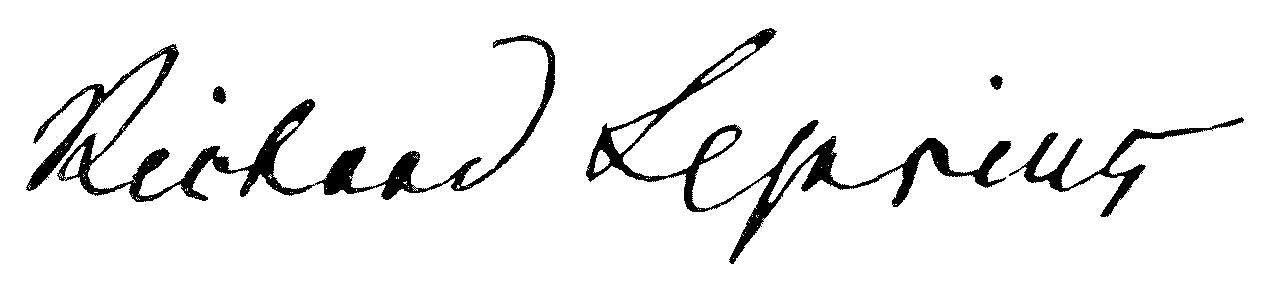
Signature of: karl richard lepsius